Question: In what way does the history help explain the case?
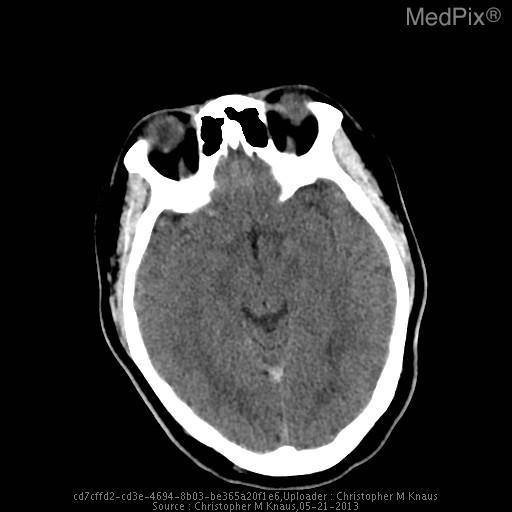
Answer: The patient's history of 17 yo girl presents with left sided facial weakness and numbness and the worst headache of her life that is rated 10/10.  The headache has been progressive for about 24 hours.  She has a history of migraine, but the patient states that her current headache does not feel like her typical migraine headache. is key in understanding the case.